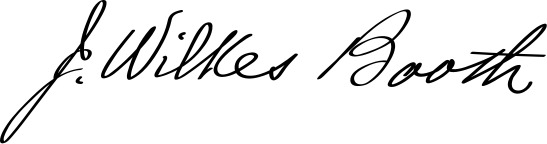
Signature of: john wilkes booth